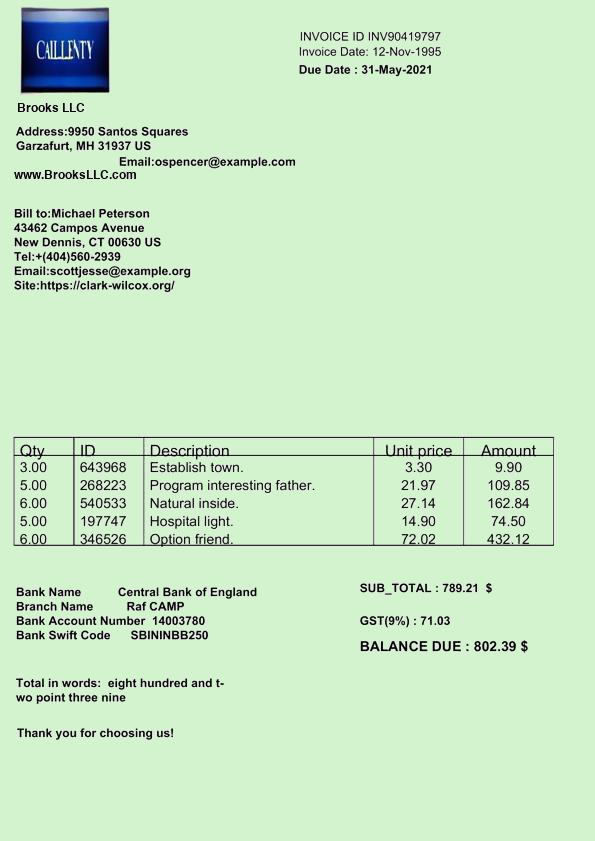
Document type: Invoice